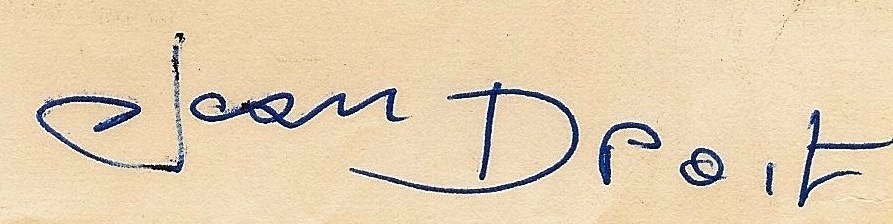
Signature of: jean droit